Question: What is the earliest payment due date mentioned in the document?
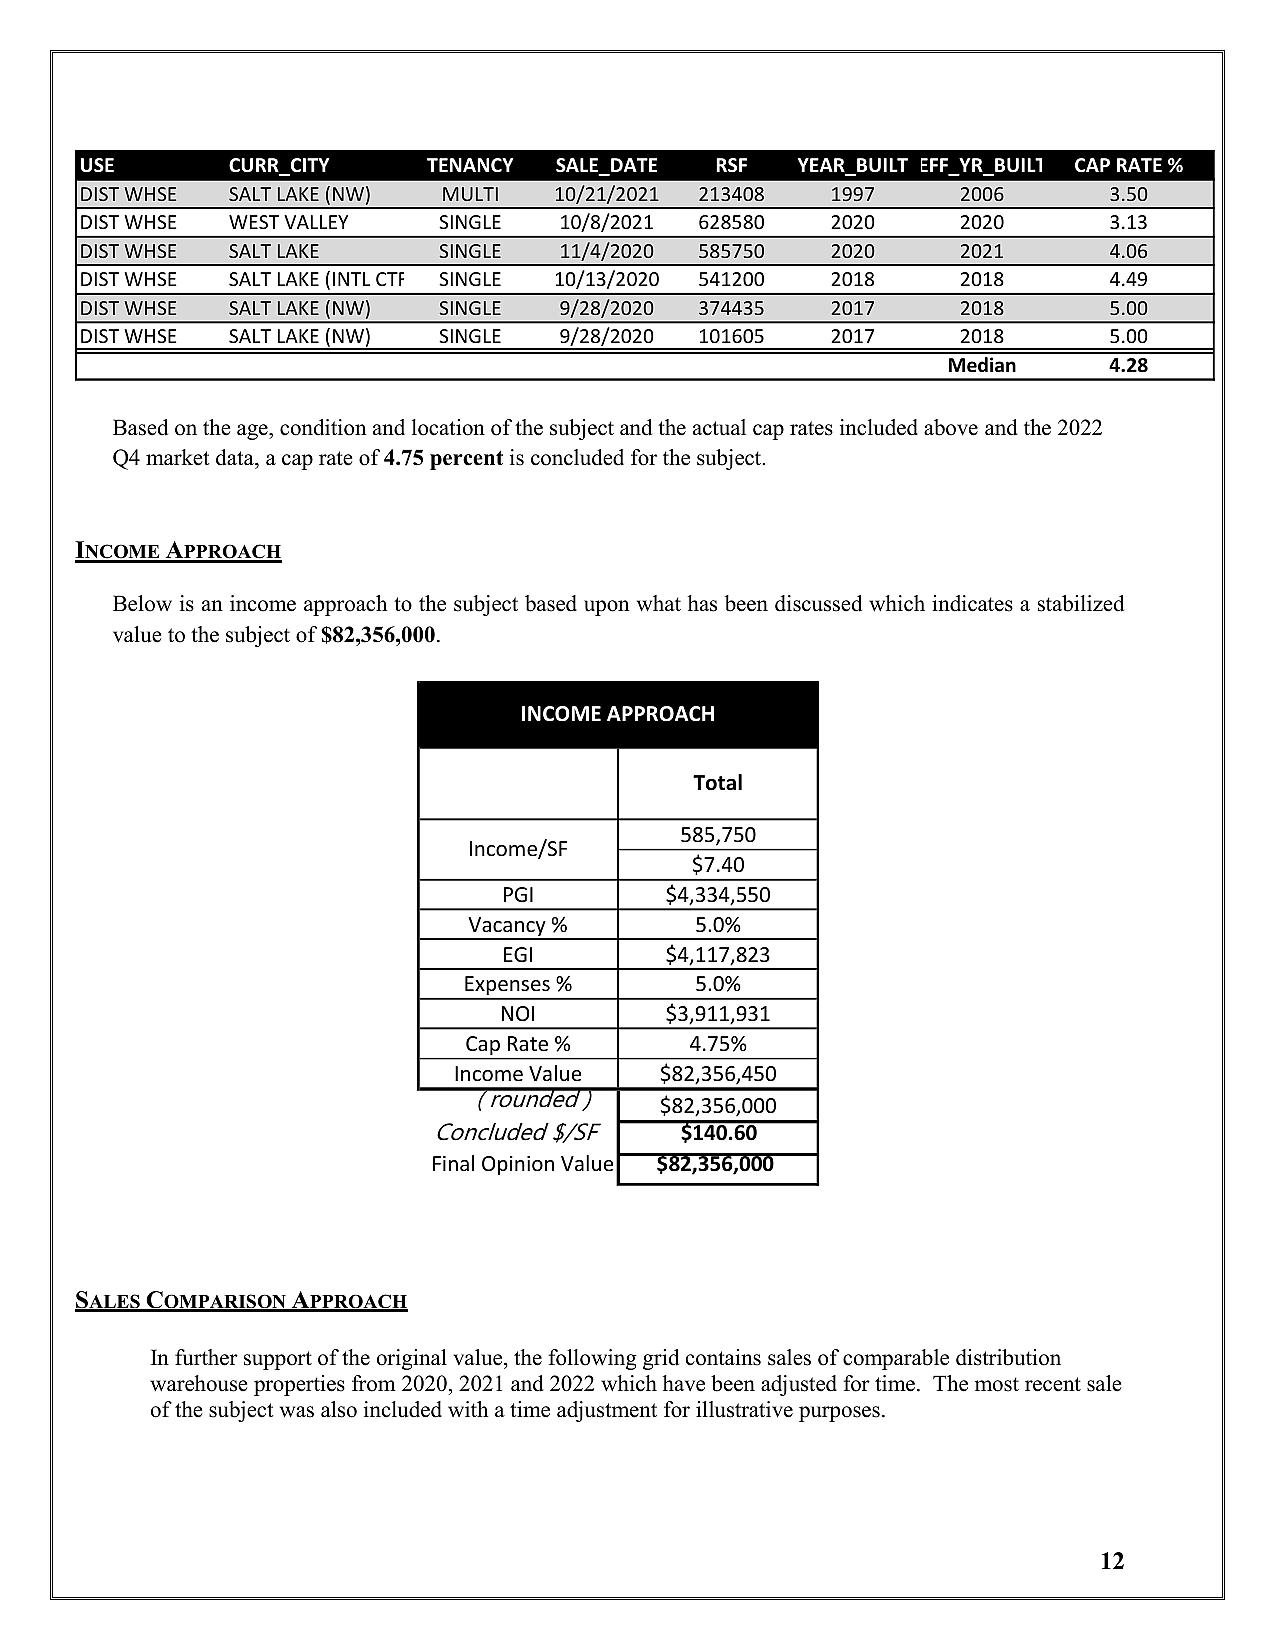
Answer: "10/21/21"